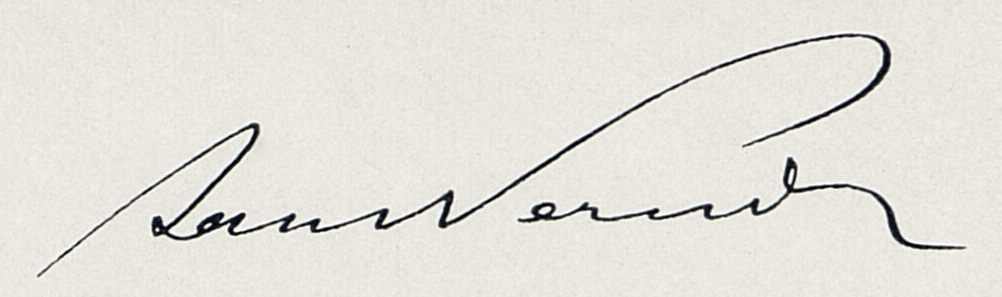
Signature of: jan neruda